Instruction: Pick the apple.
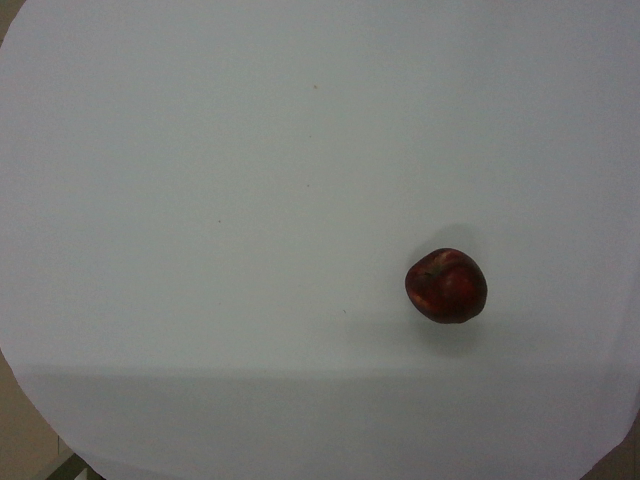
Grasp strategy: vertical